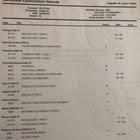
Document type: Invoice